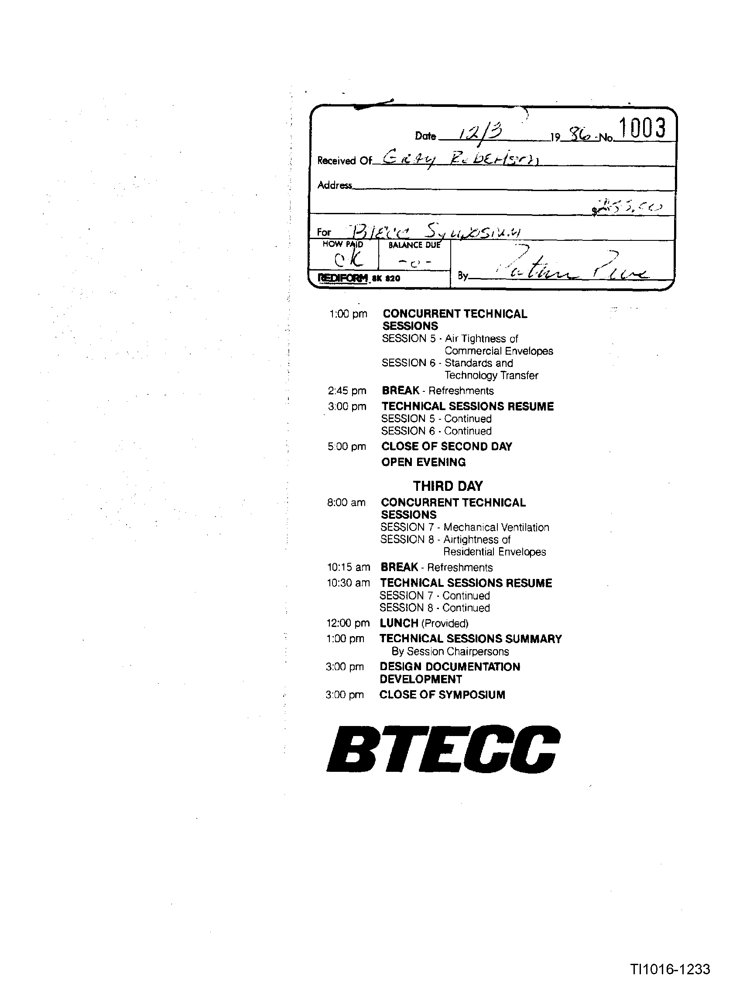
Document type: Invoice